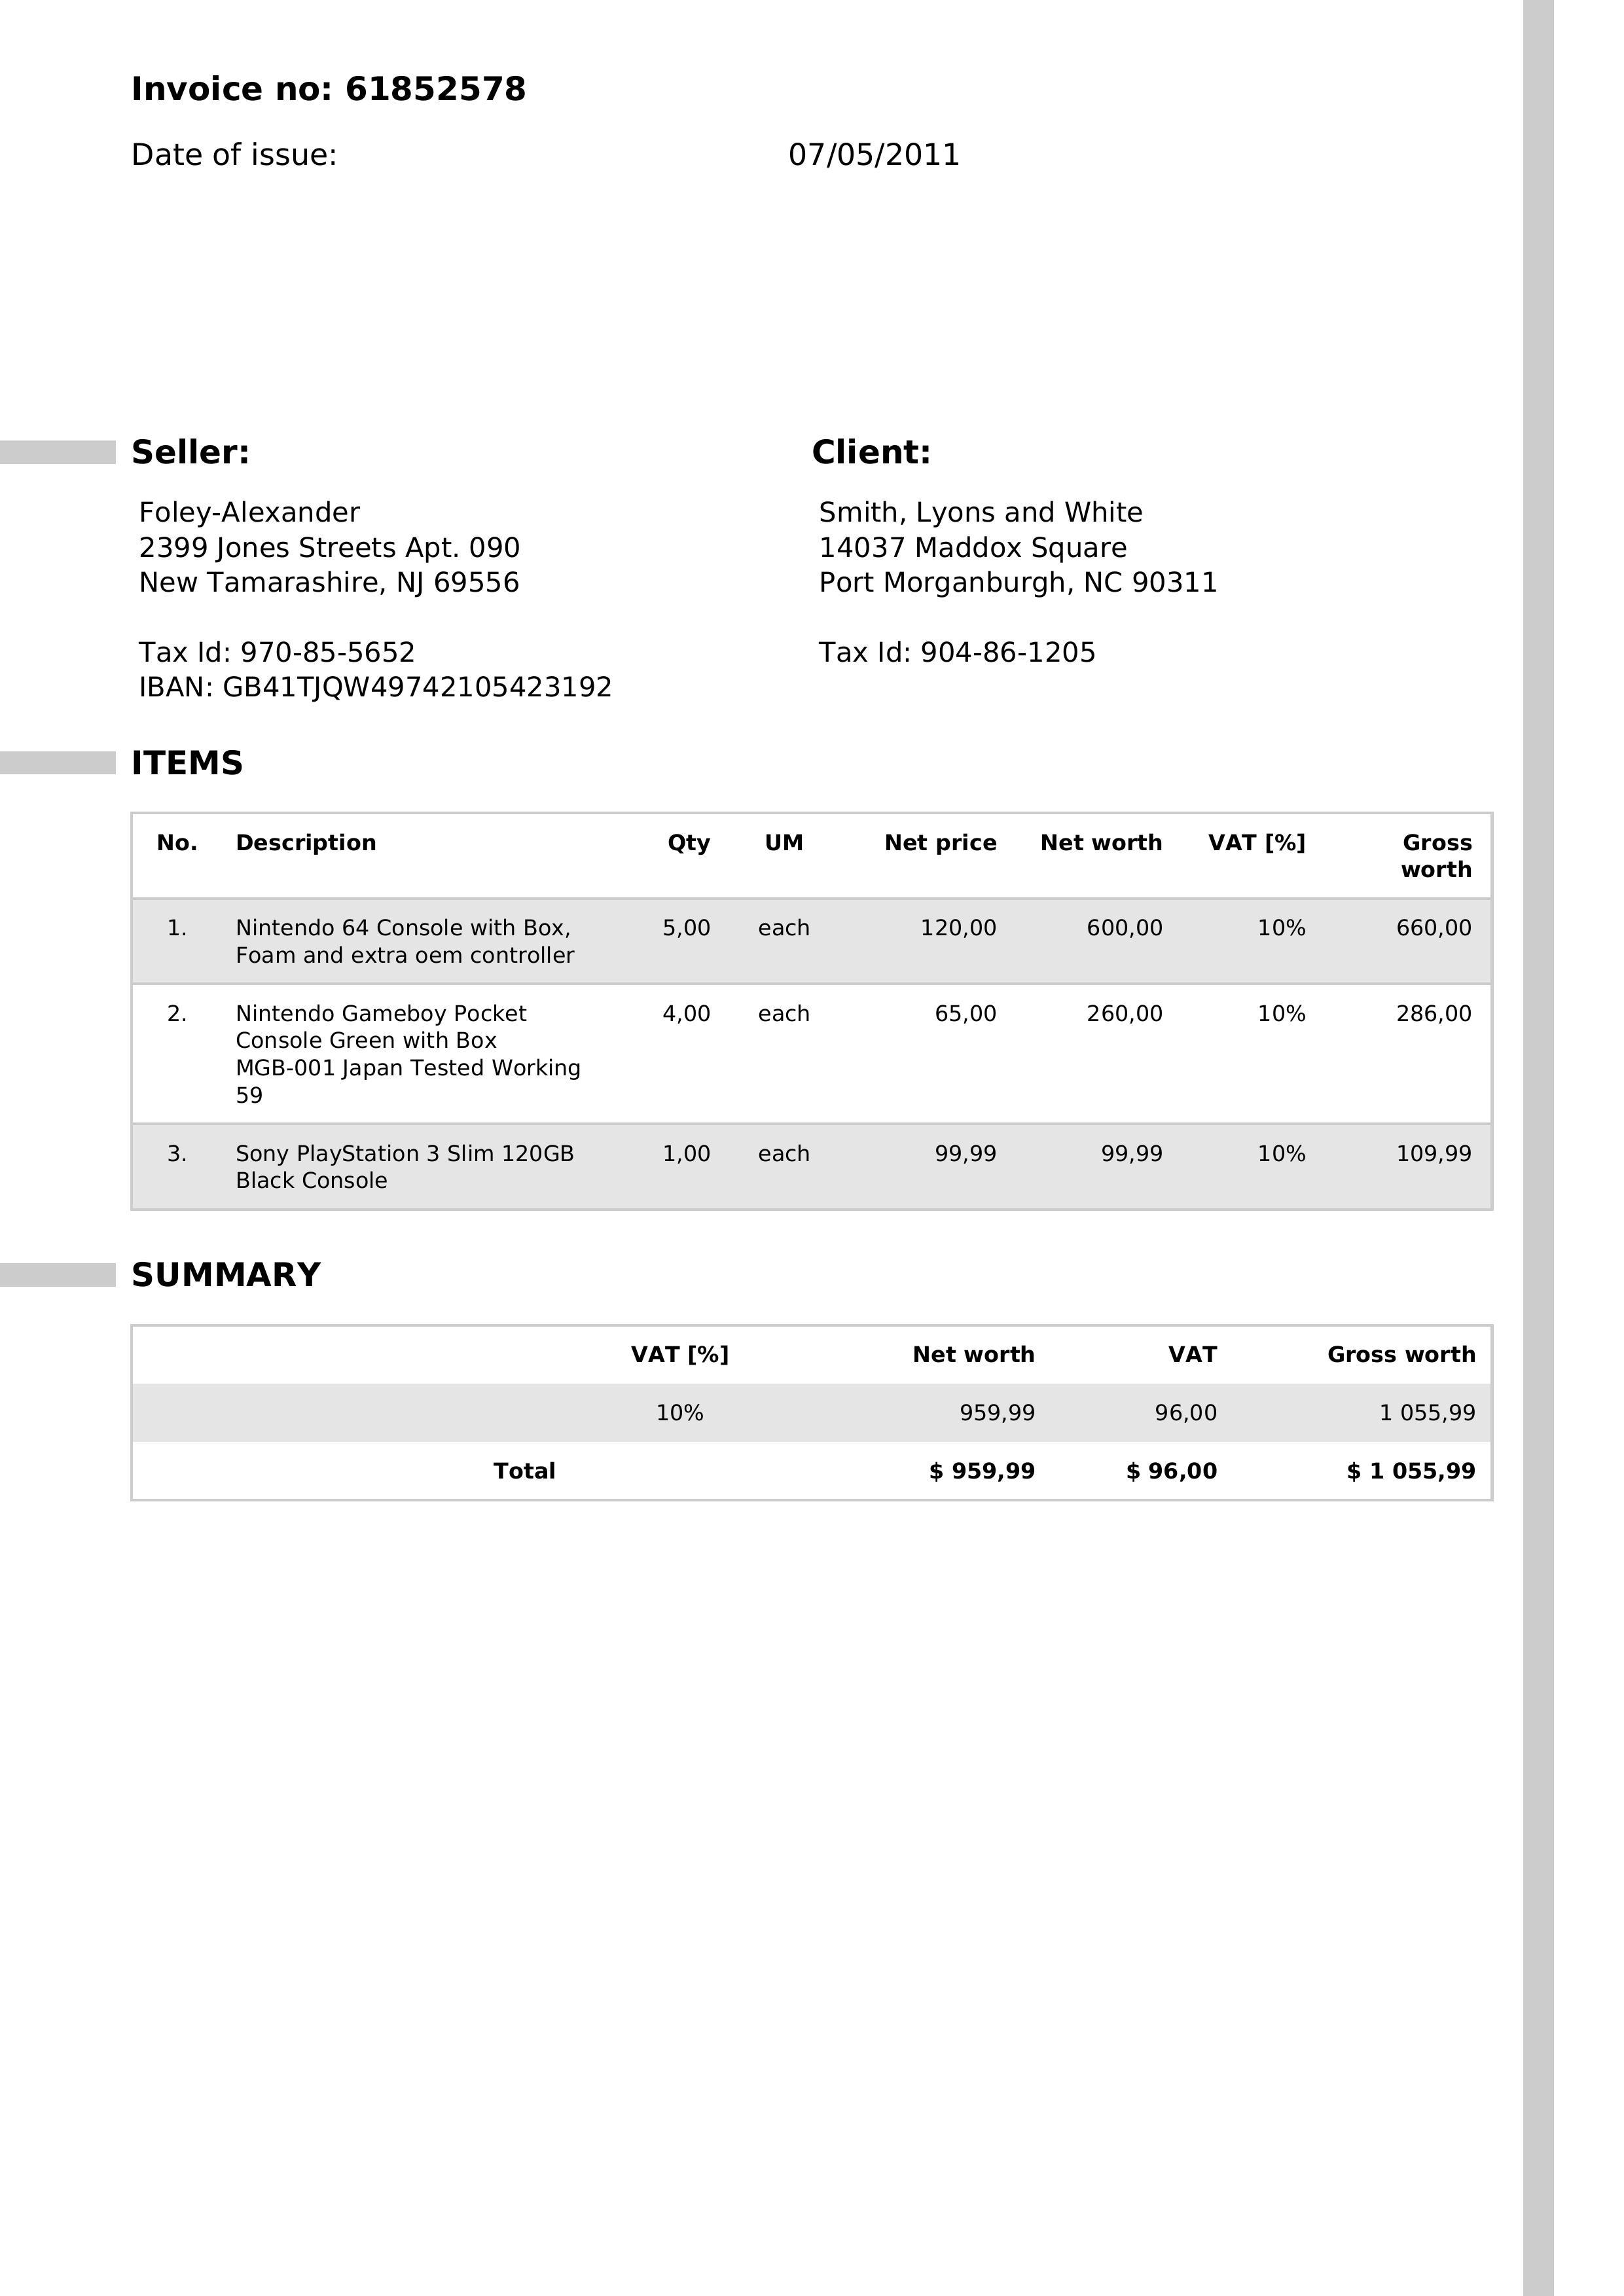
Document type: Invoice